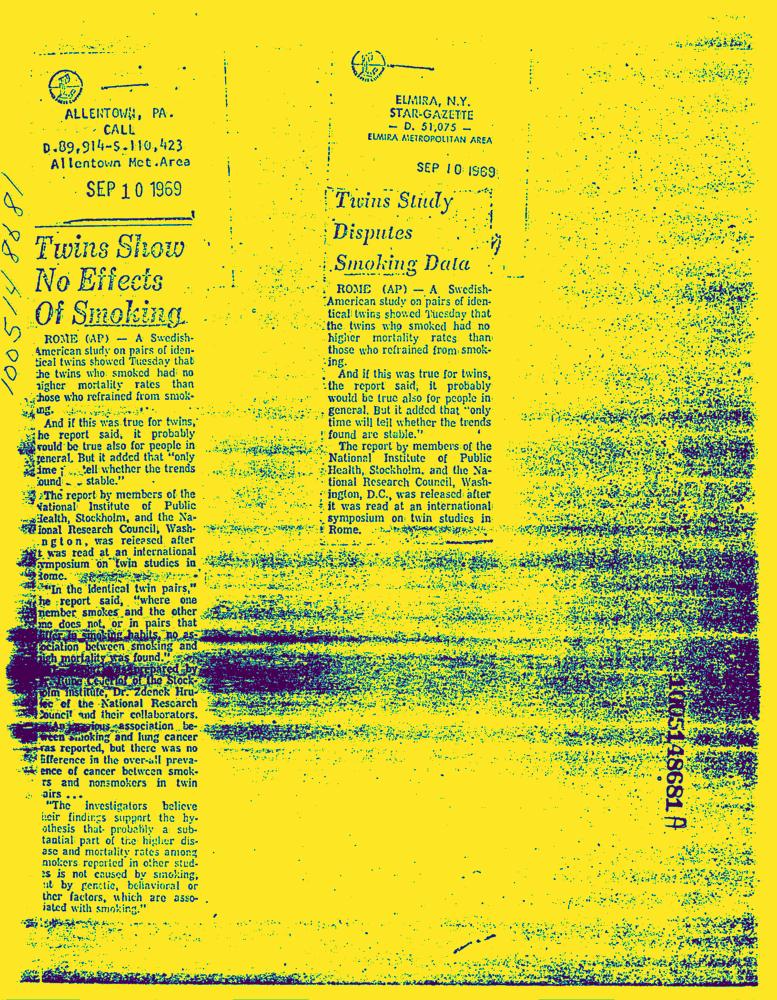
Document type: News-Article